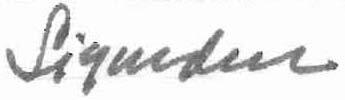
Signature of: sigurður þórarinsson